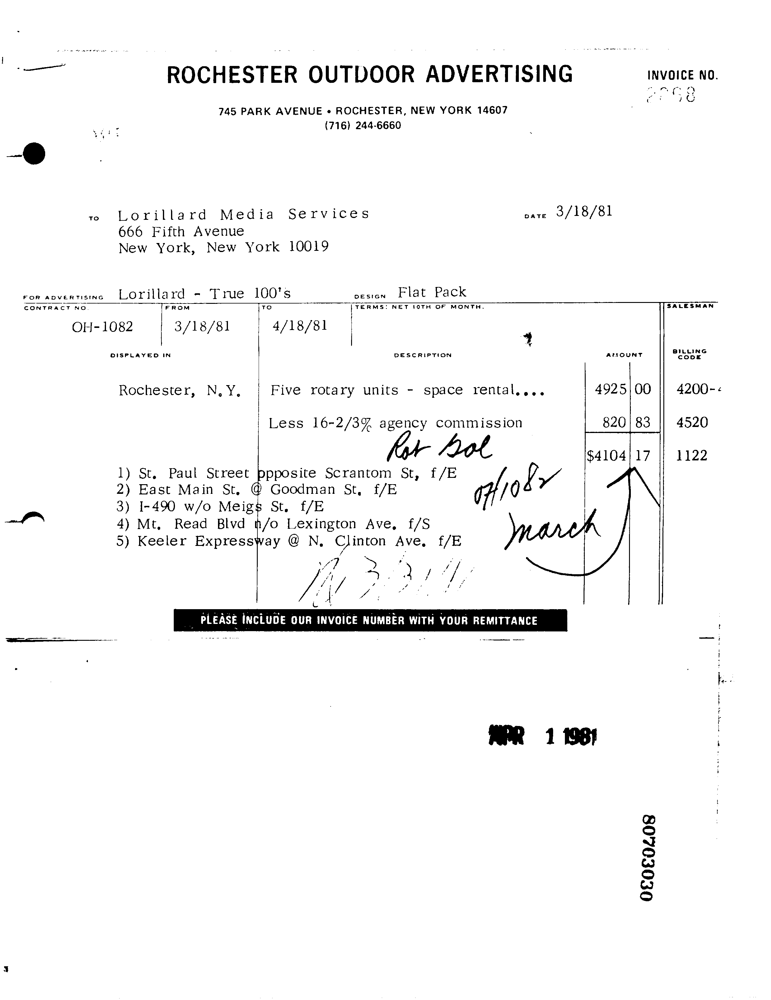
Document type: Invoice